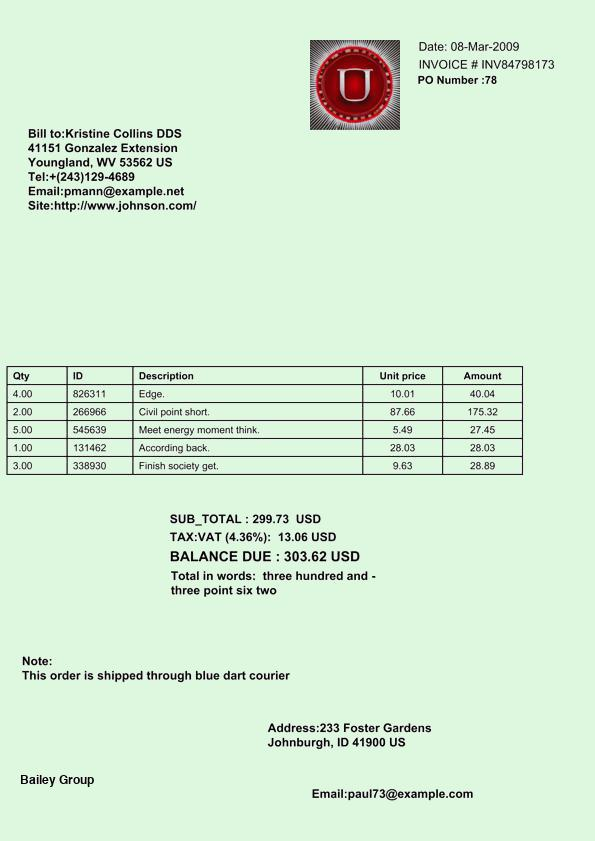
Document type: Invoice